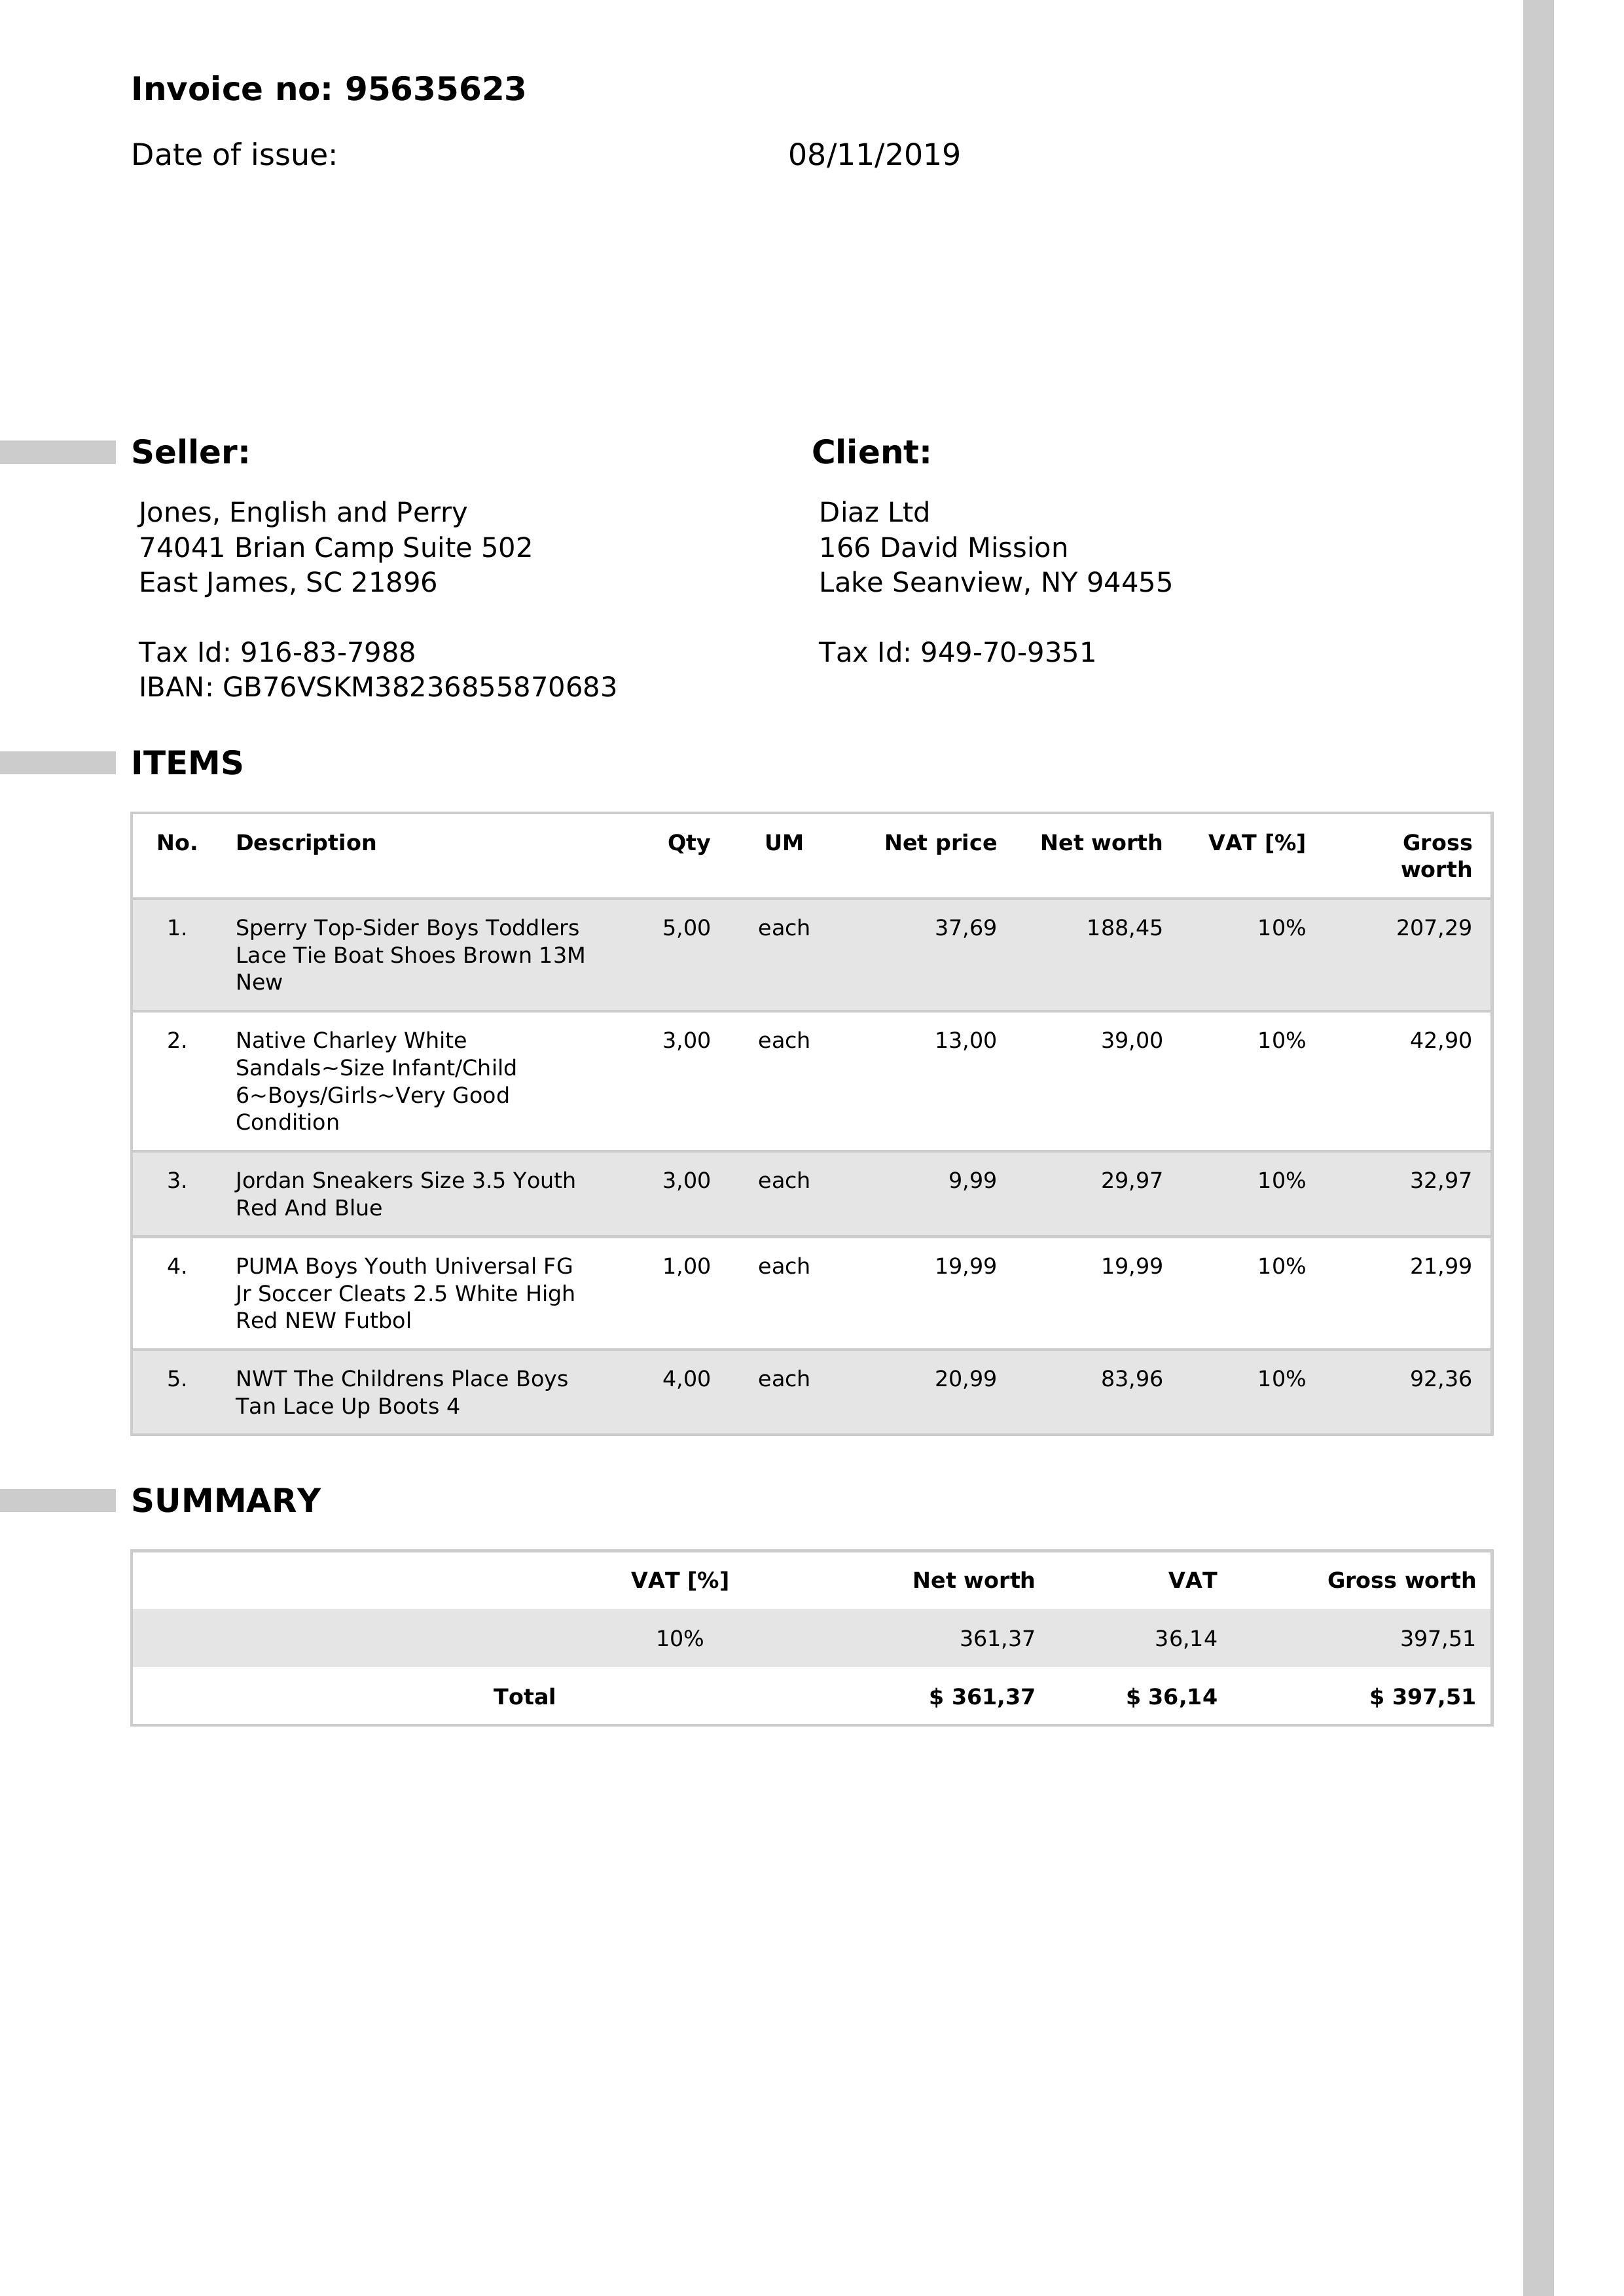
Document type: Invoice